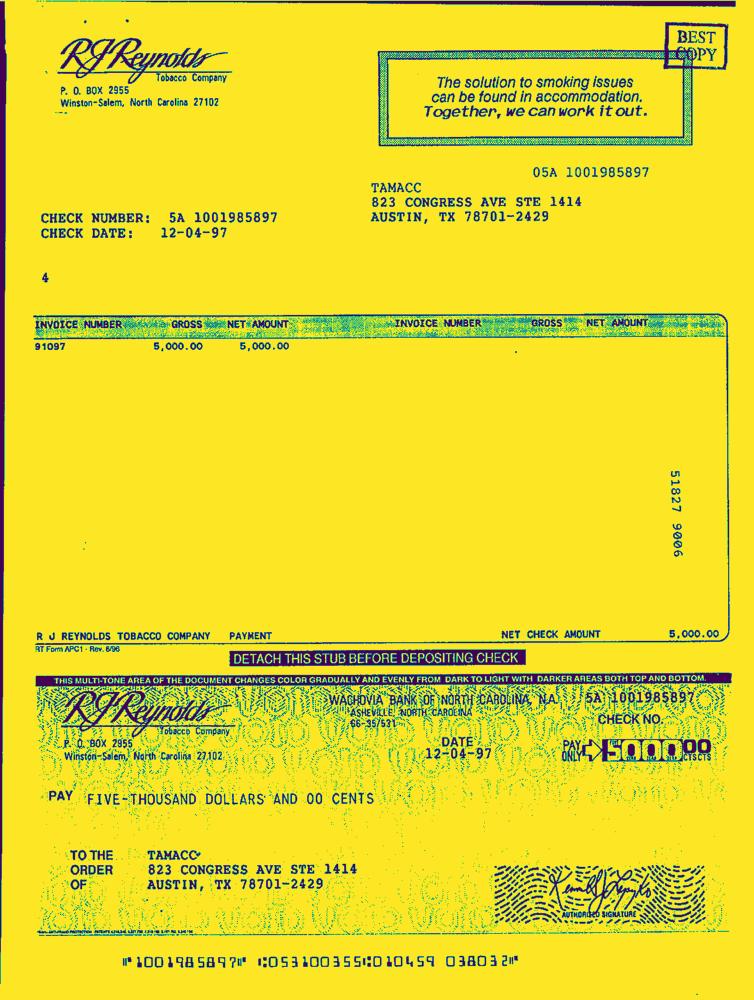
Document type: Invoice-Doc